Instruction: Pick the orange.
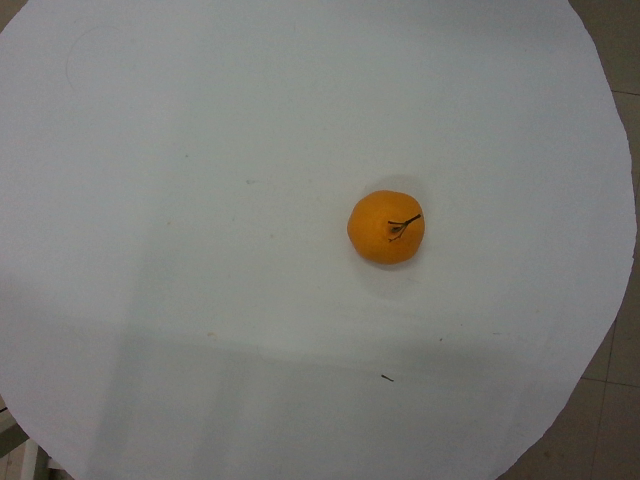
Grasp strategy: vertical